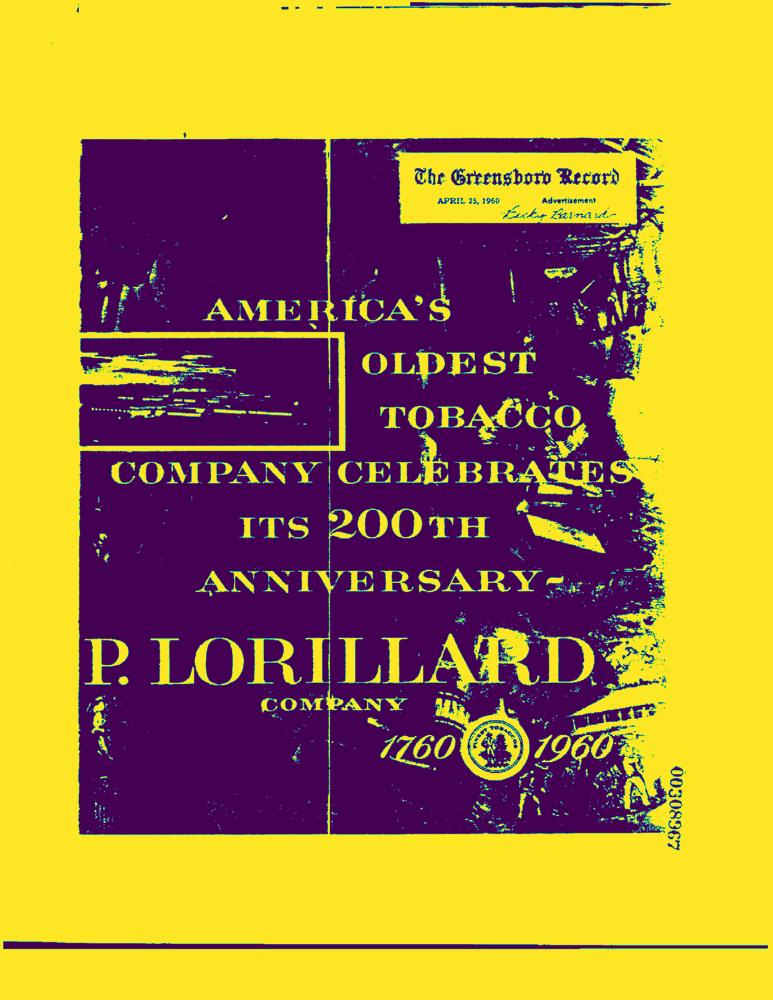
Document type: AD